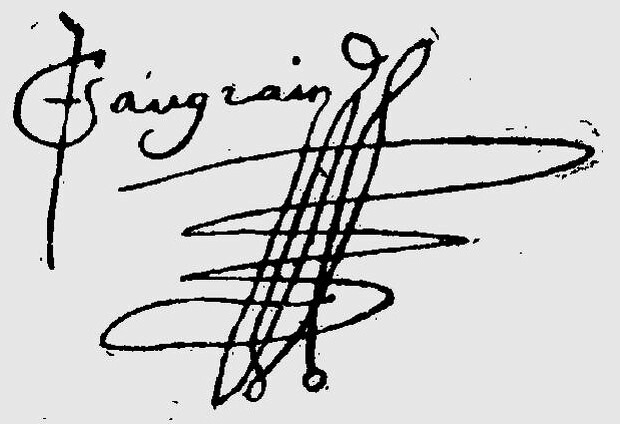
Signature of: jean saugrain